Question: What jurisdiction, city, or county is the document associated with?
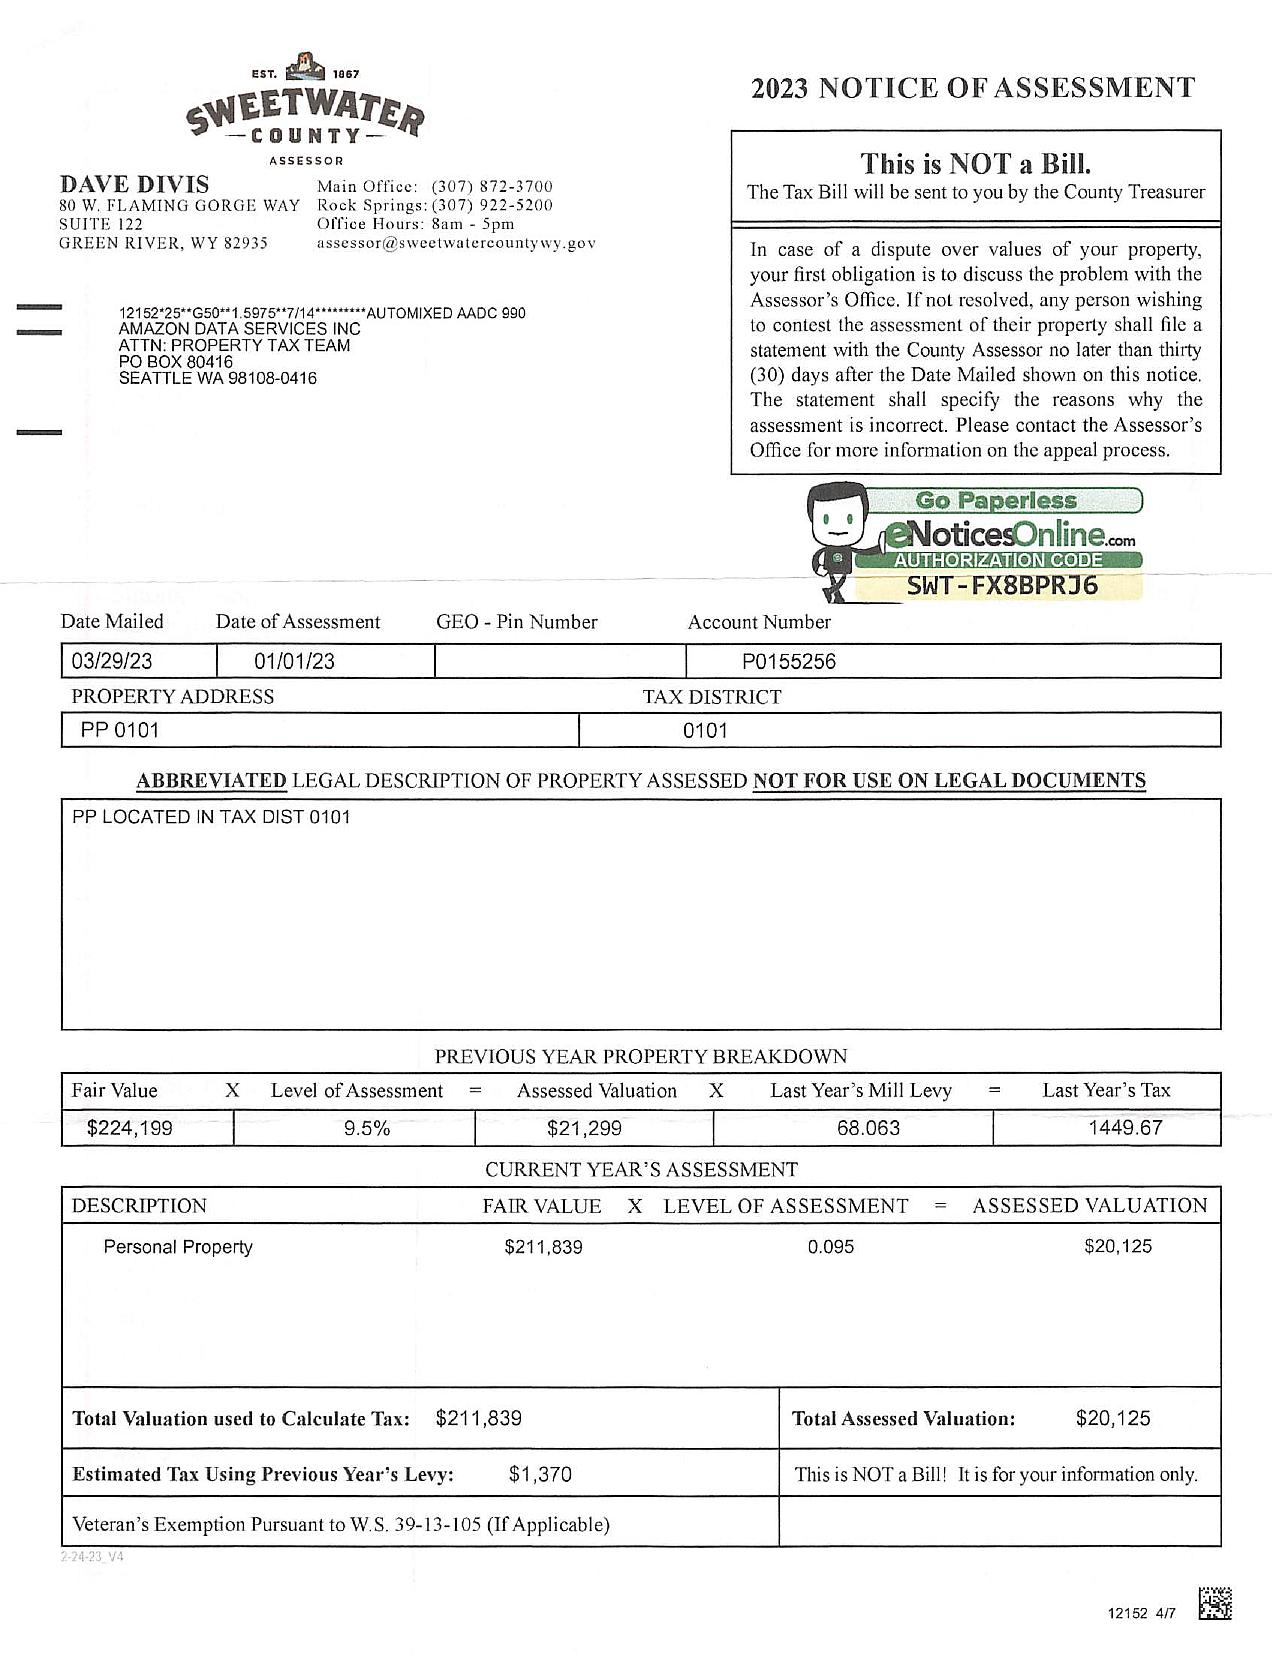
Answer: "Sweetwater County"